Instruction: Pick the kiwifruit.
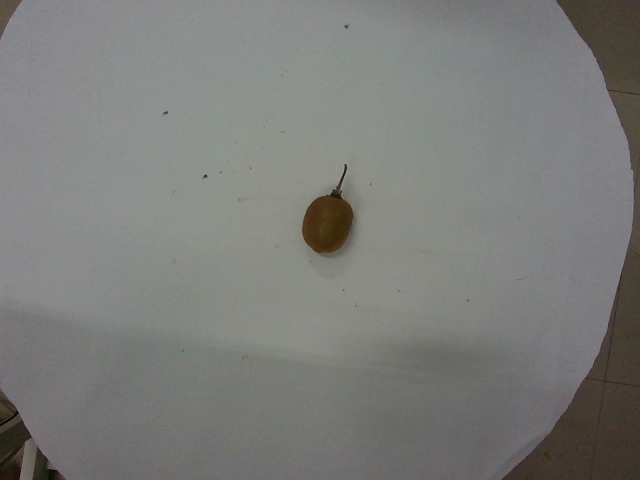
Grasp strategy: vertical